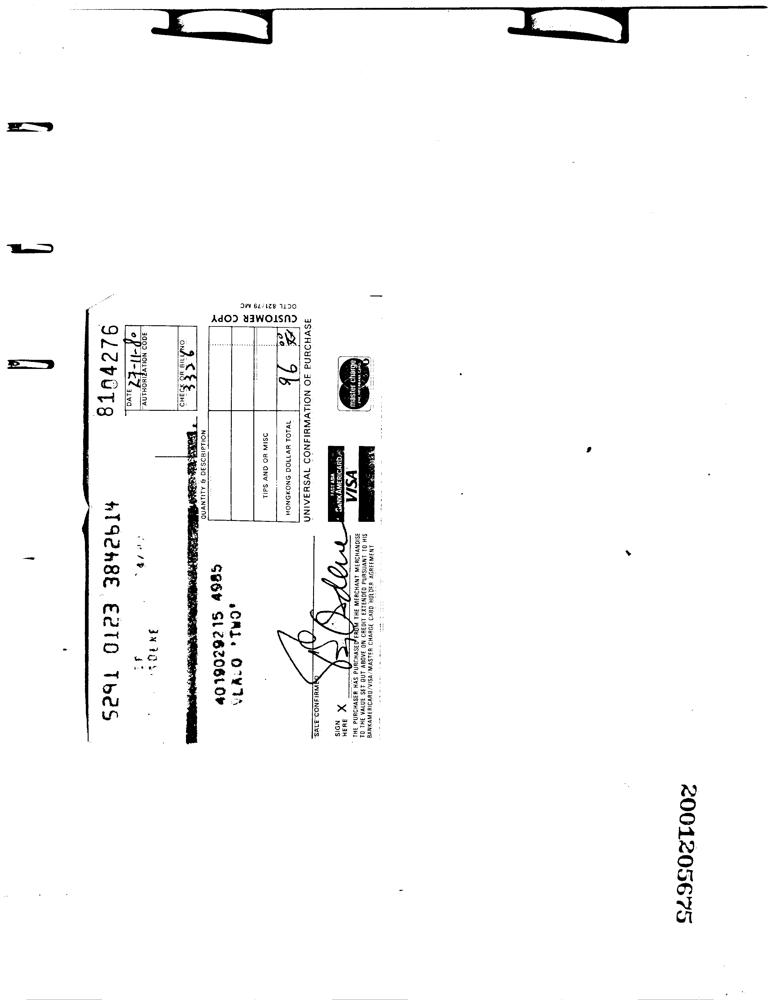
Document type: Invoice